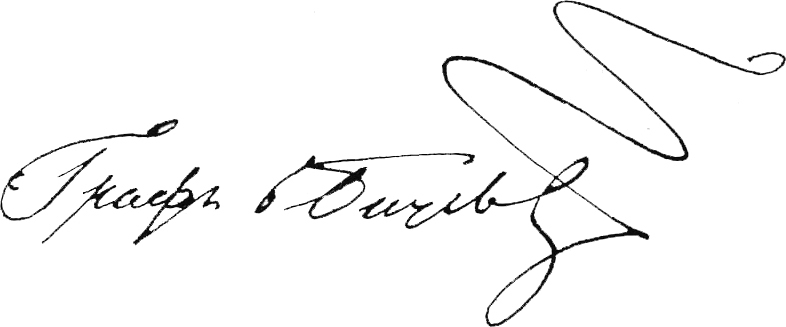
Signature of: dmitry bludov